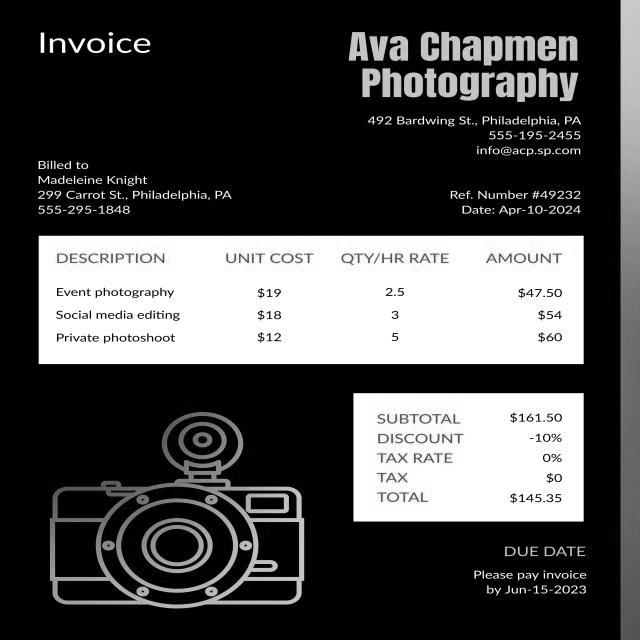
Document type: Invoice